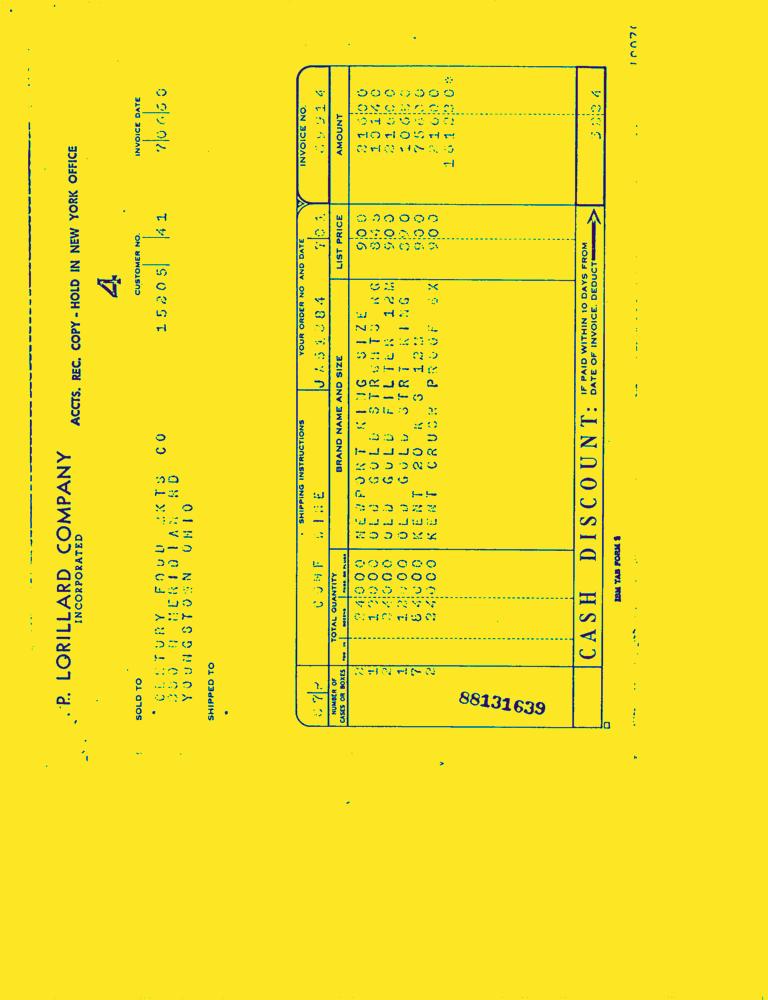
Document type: Invoice-Doc